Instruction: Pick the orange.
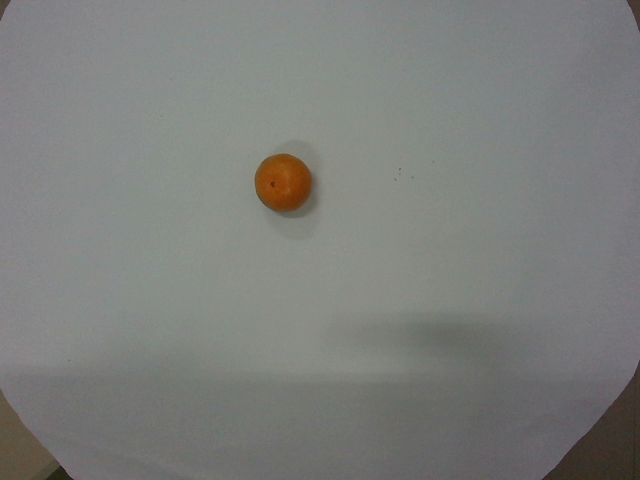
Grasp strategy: vertical